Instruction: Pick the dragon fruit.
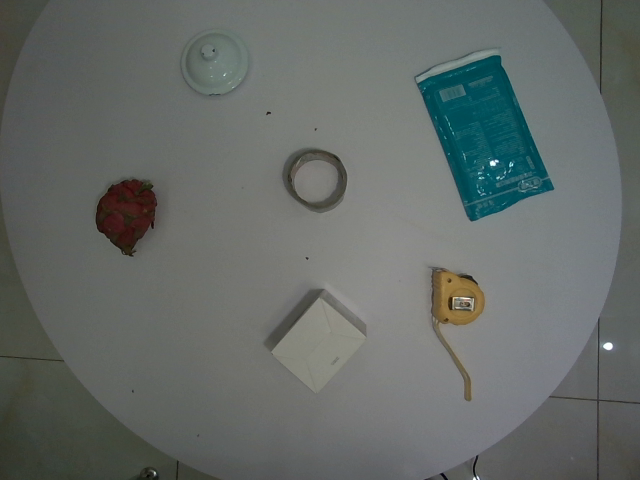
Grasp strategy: vertical